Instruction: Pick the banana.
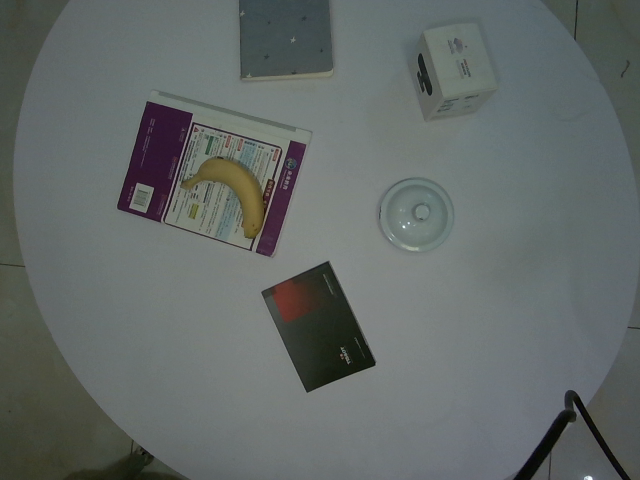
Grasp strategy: vertical